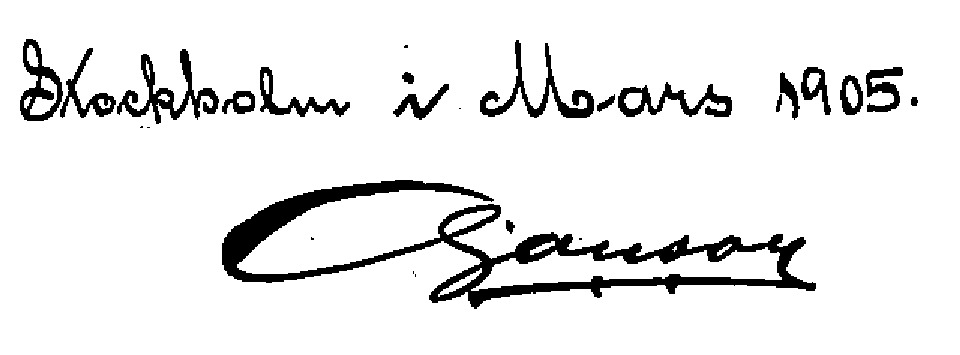
Signature of: olof jonson